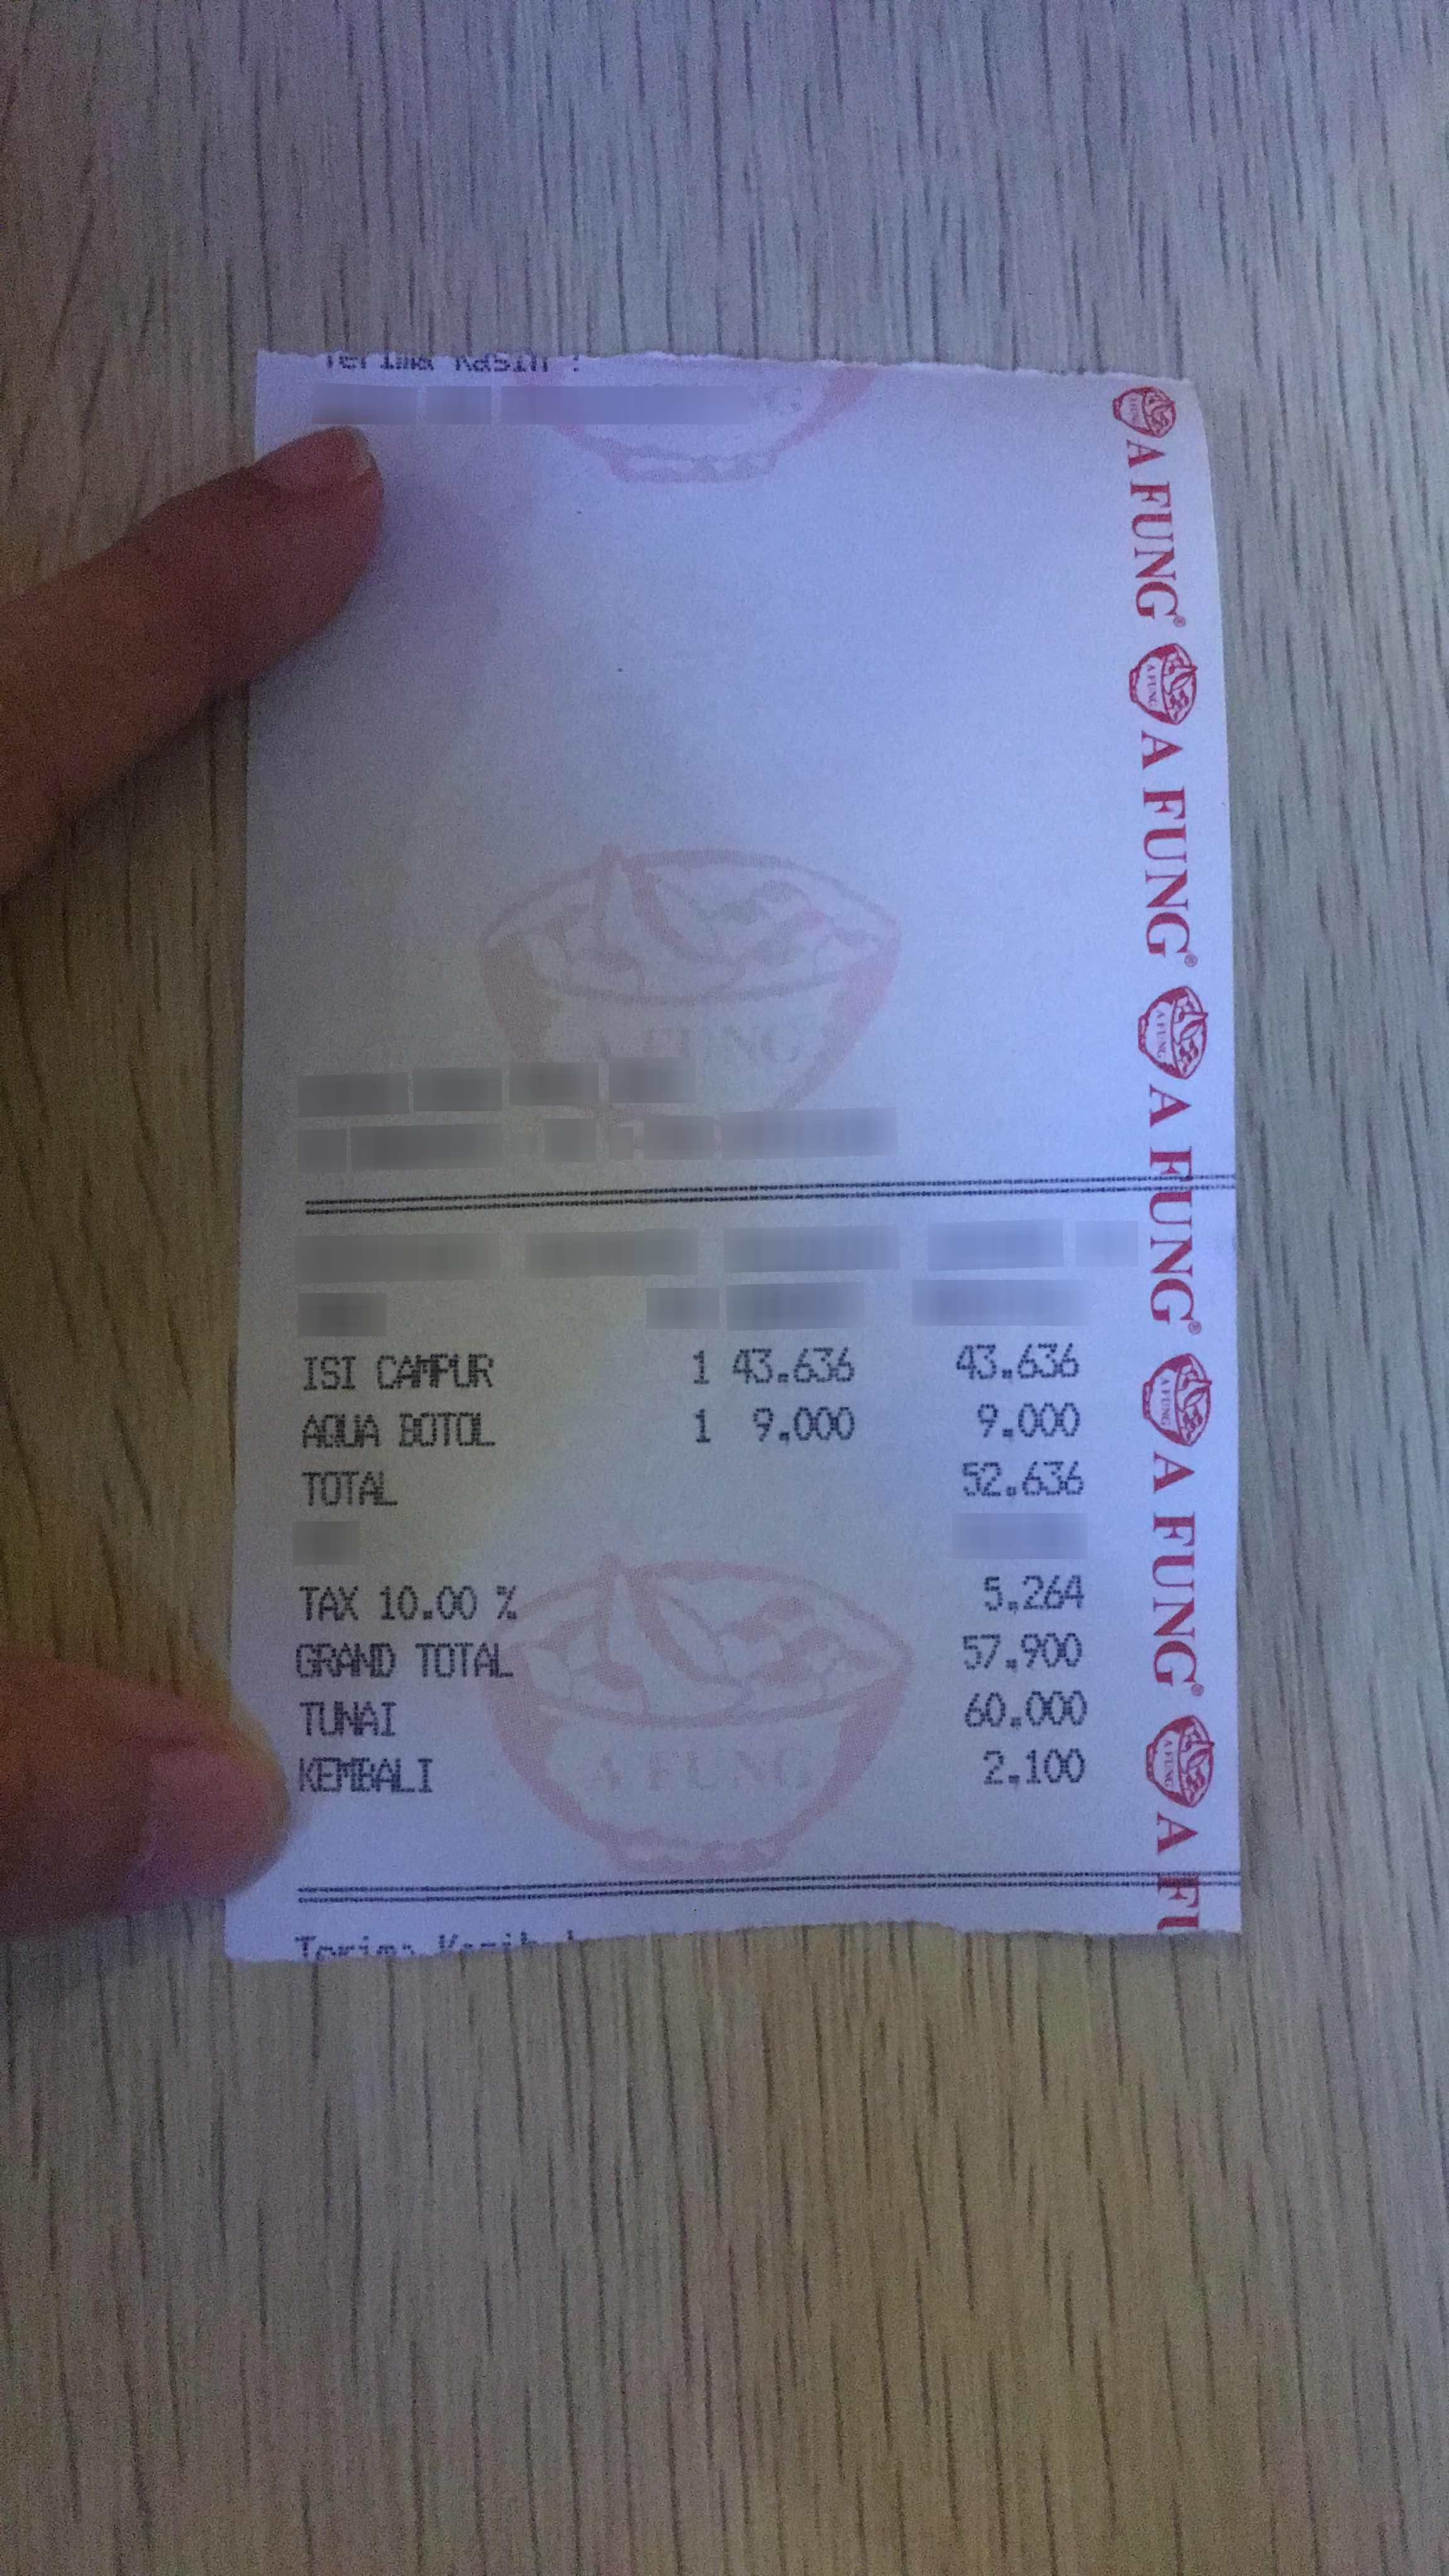
Receipt information:
subtotal: 57.900
tax: 5.264
total: 52.636
line_items: item_name: ISI CAMPUR
item_value: 43.636
item_quantity: 1
item_name: AQUA BOTOL
item_value: 9.000
item_quantity: 1